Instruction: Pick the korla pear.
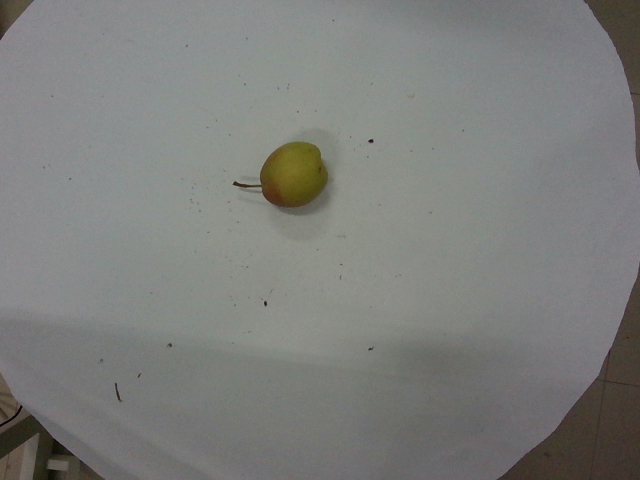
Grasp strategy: vertical